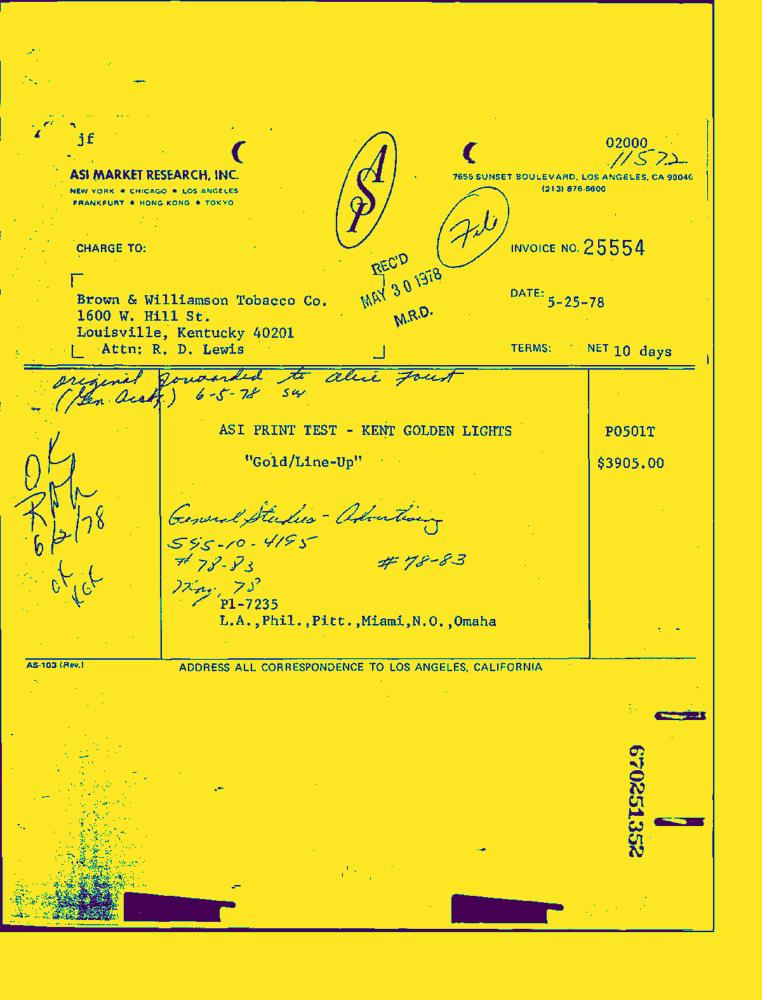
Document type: Invoice-Doc